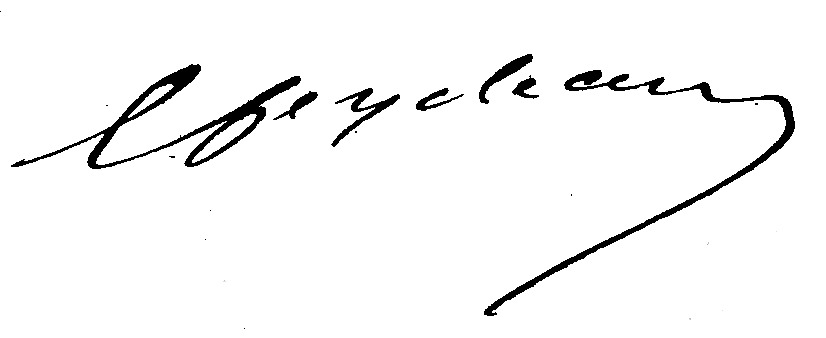
Signature of: ernest aimé feydeau